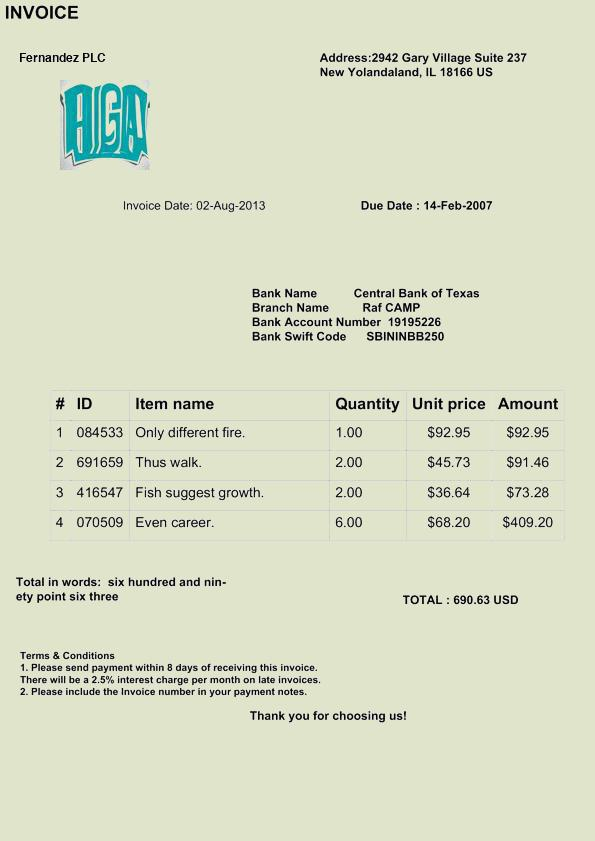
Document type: Invoice